Question: What is the potential diagnosis?
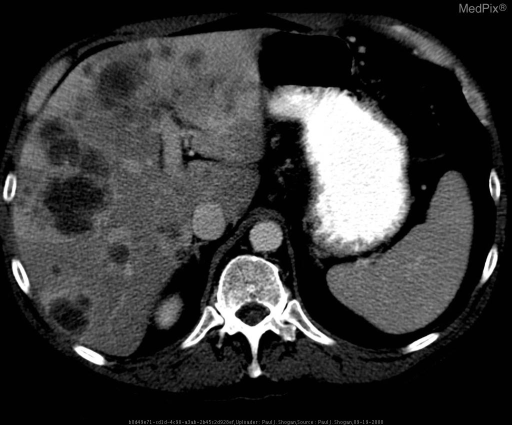
Answer: The possible diagnosis includes Differential Diagnosis for Transient Hepatic Attenuation Difference (THAD):

Hepatocellular carcinoma is the most common primary hepatic tumor associated with THAD.  In regards to cholangiocarcinoma, THAD is an important indirect sign of vascular invasion.  Metastatic hypervascular lesions from islet cell tumors, carcinoids, renal cell carcinoma, and breast carcinoma may also have this imaging appearance.  Hemangiomas, focal nodular hyperplasia, pyogenic abscess, and focal eosinophilic necrosis are additional differential considerations.  Finally, hepatic hemodynamic alterations caused by liver cirrhosis, portal or hepatic vein thrombosis, and arterioportal shunts may result in THAD..